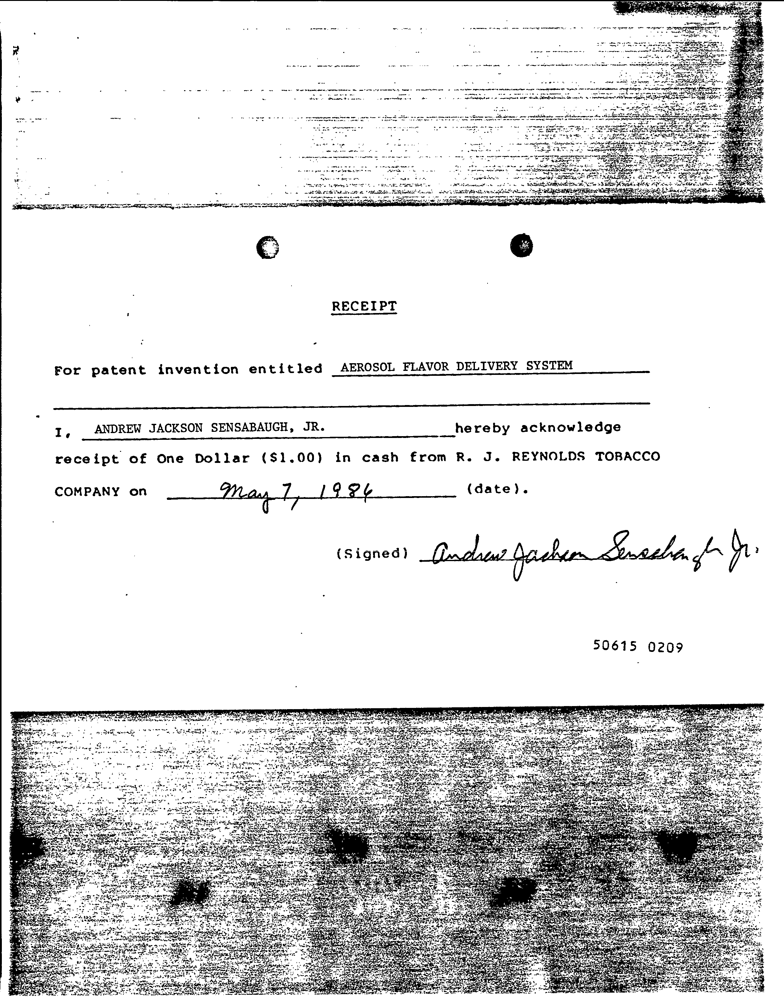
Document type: Invoice